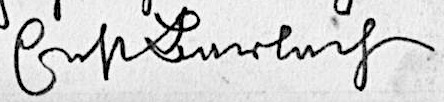
Signature of: ernst barlach